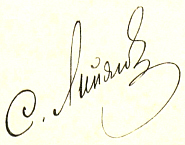
Signature of: sergey semyonovich lipyagov